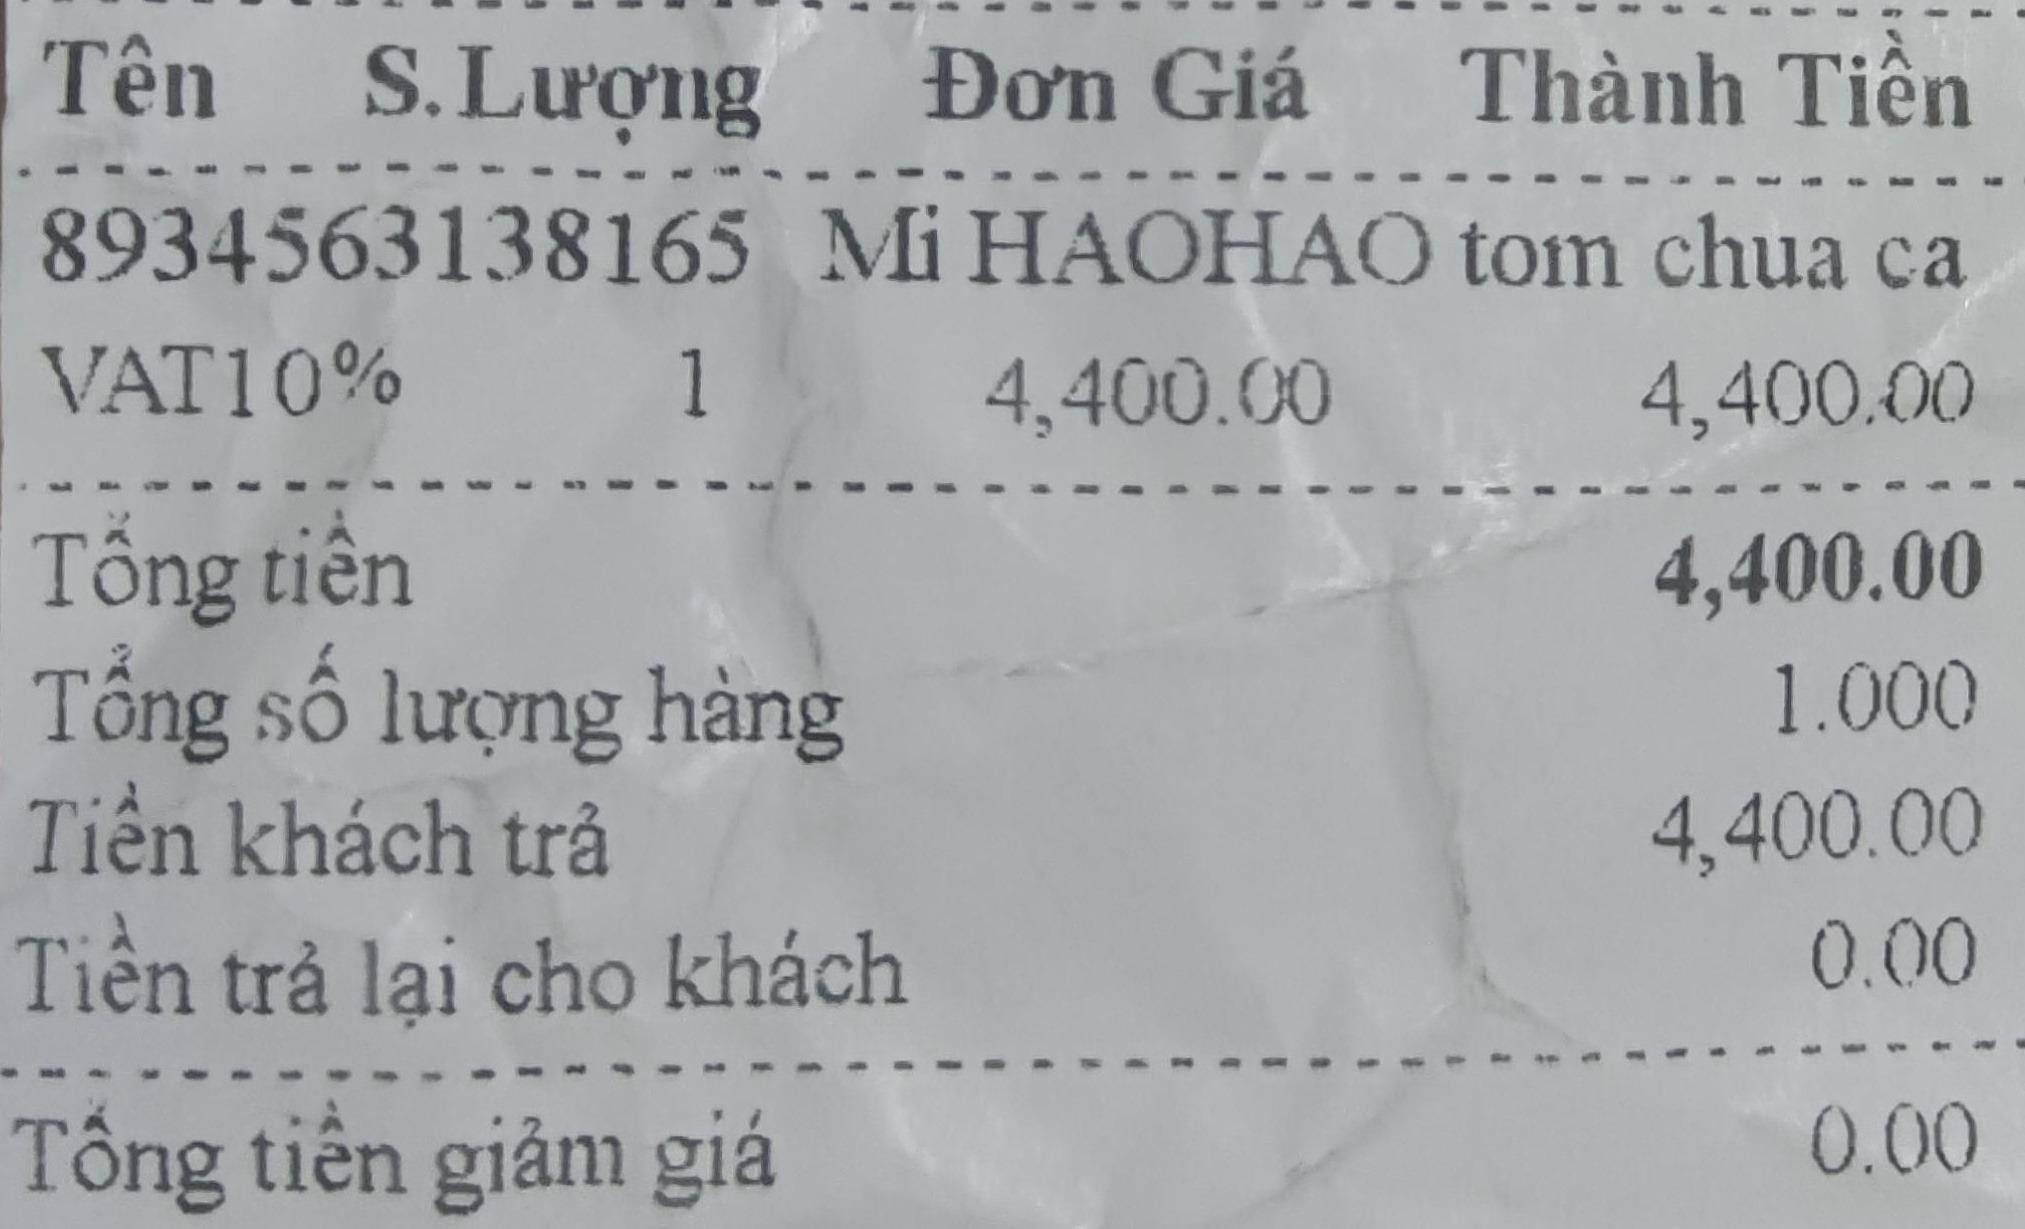
<table>
<tr>
<th>Tên</th>
<th>S.Lượng</th>
<th>Đơn Giá</th>
<th>Thành Tiền</th>
</tr>
<tr>
<td>8934563138165 Mi HAOHAO tom chua ca</td>
<td>1</td>
<td>4,400.00</td>
<td>4,400.00</td>
</tr>
</table>

VAT10%

Tổng tiền 4,400.00
Tổng số lượng hàng 1.000
Tiền khách trả 4,400.00
Tiền trả lại cho khách 0.00
Tổng tiền giảm giá 0.00